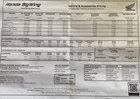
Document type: Invoice